Question: Explain the disease:
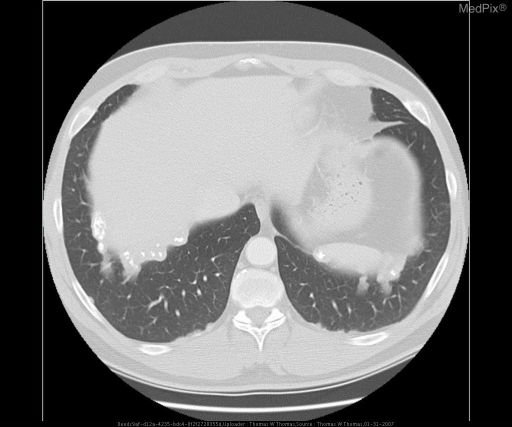
Answer: The disease is discussed as: Pleural plaques are circumscribed areas of pleural thickening, often diffuse or multifocal.  These may frequently be calcified, and are characteristically found along the lower thorax and diaphragmatic pleura.  The lesions are only rarely found in the costophrenic sulci and lung apices most often avoiding these areas.  Pleural plaques are essentially pathognomonic for asbestos exposure, and may develop as much as 20 years after initial exposure.  Asbestosis is a pneumoconiosis resulting from the inhalation of asbestos fibers and leads to a slowly progressive diffuse pulmonary fibrosis.  The primary complications are respiratory failure and malignancy (asbestos expsore may increase the risk of malignant mesothelioma by 300 fold compared to non-exposed individuals).